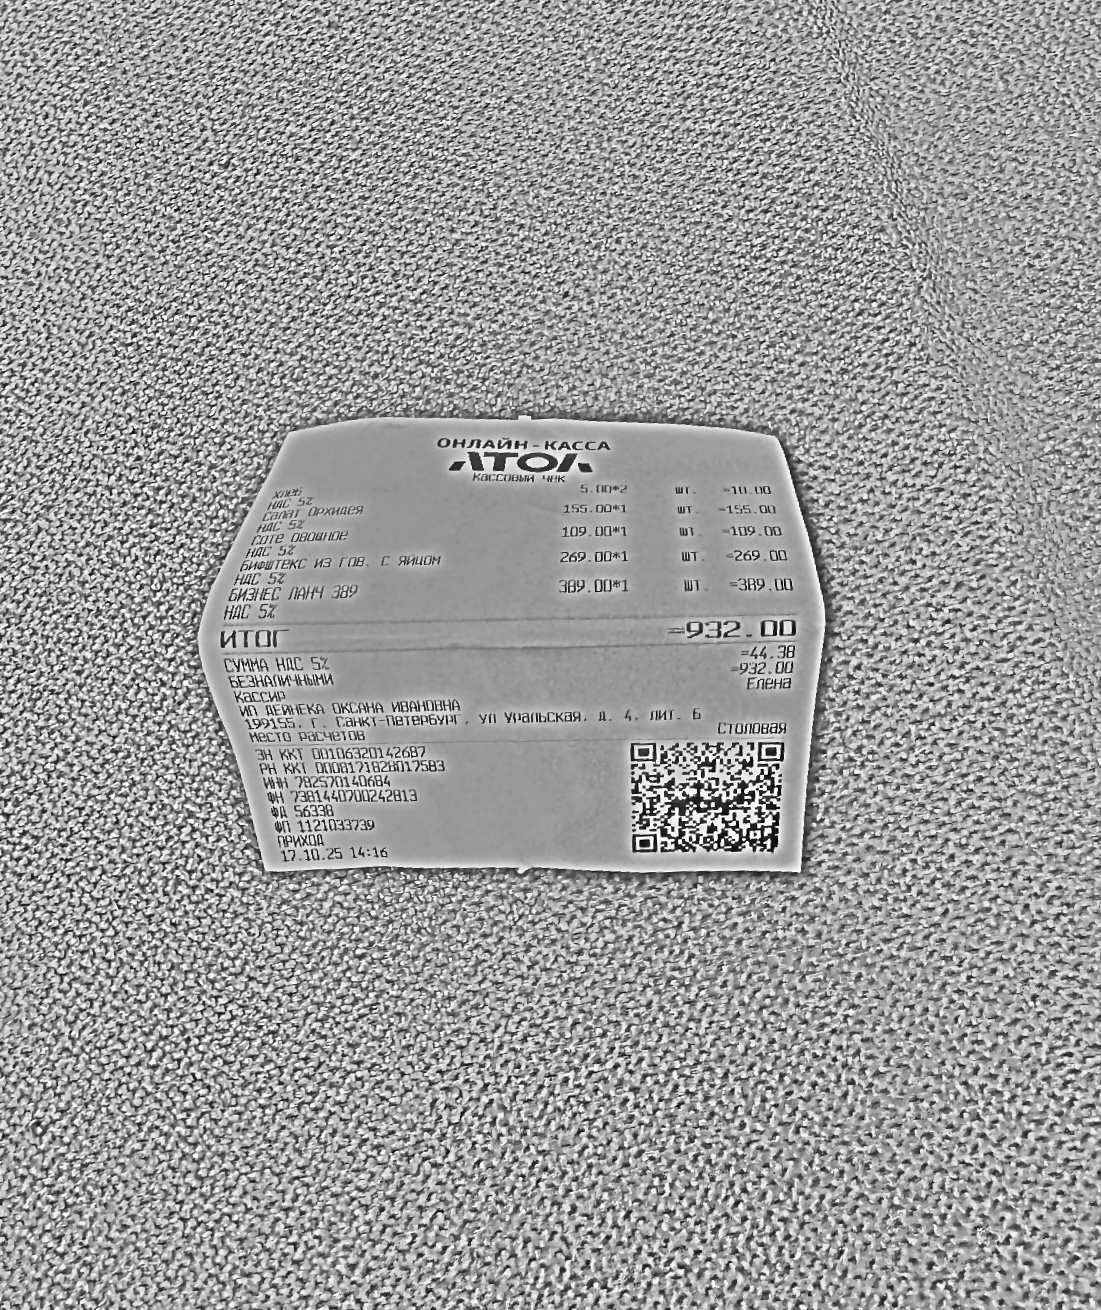
Продавец: ИП ДЕЙНЕКА ОКСАНА ИВАНОВНА
ИНН: 782570140684
Дата: 17.10.25
Товары: Хлеб; Салат Орхидея; Соте овощное; Бифштекс из гов. с яйцом; БИЗНЕС ЛАНЧ 389
Количество: 2; 1; 1; 1; 1
Цена: 5.00; 155.00; 109.00; 269.00; 389.00
Сумма: 5.00; 155.00; 109.00; 269.00; 389.00
Итого: 932.00